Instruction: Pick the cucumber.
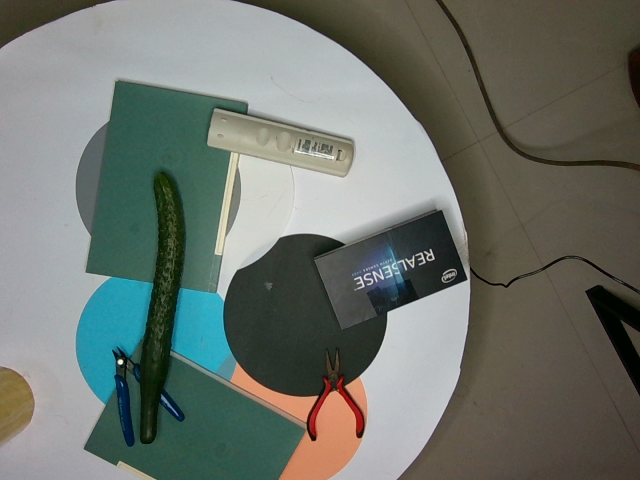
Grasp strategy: vertical